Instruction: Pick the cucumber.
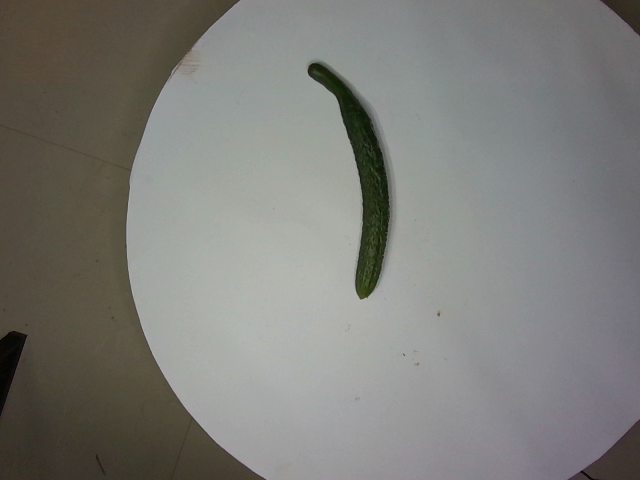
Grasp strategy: vertical